Question: What could the diagnosis suggest?
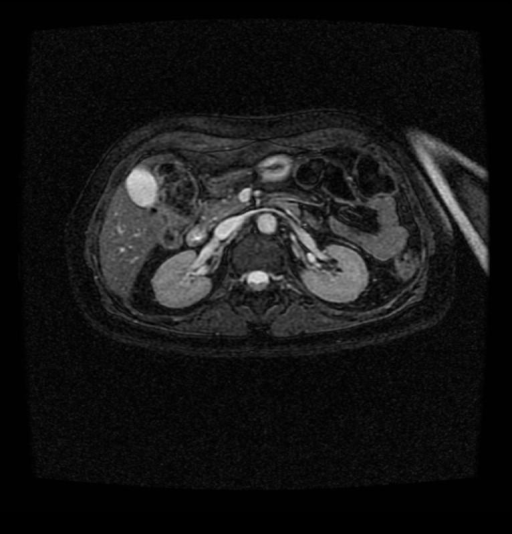
Answer: The possible diagnosis includes complete bicornuate, incomplete bicornuate, infertility.